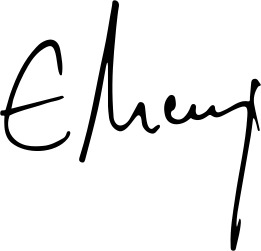
Signature of: ermelinda meksi